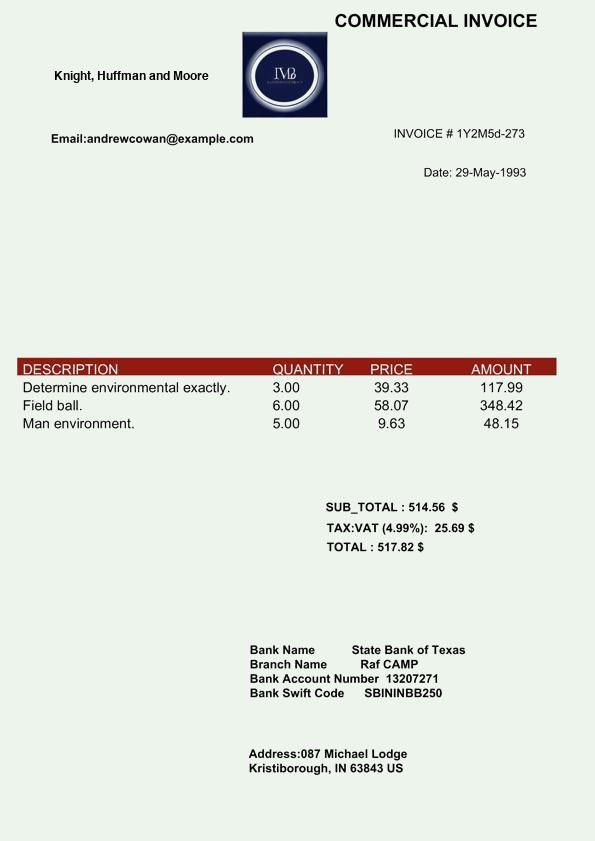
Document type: Invoice